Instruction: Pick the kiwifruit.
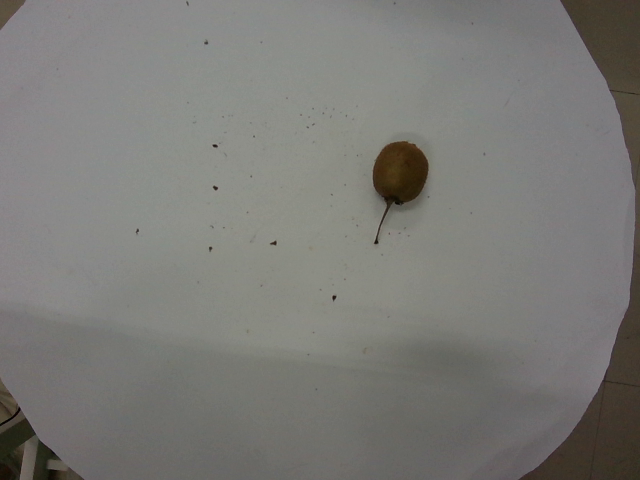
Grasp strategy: vertical